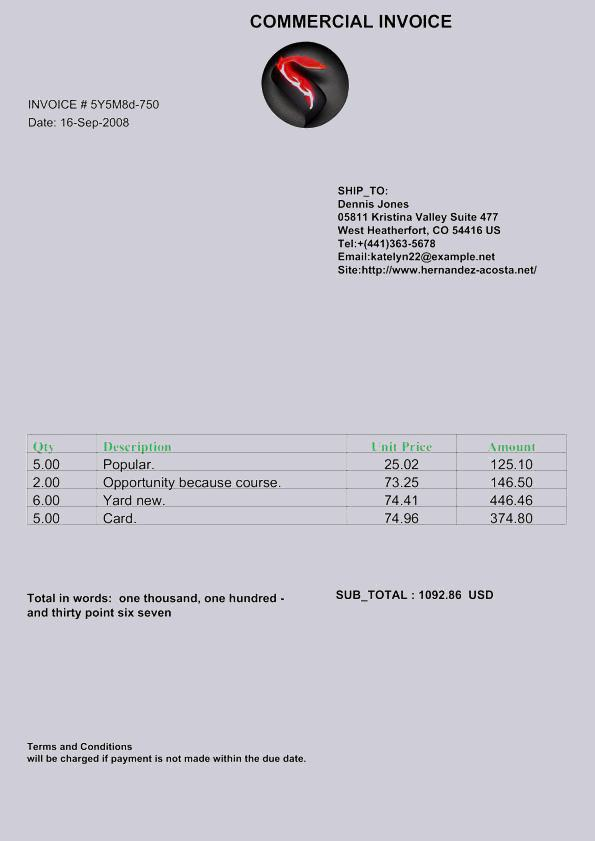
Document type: Invoice